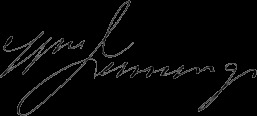
Signature of: william jennings